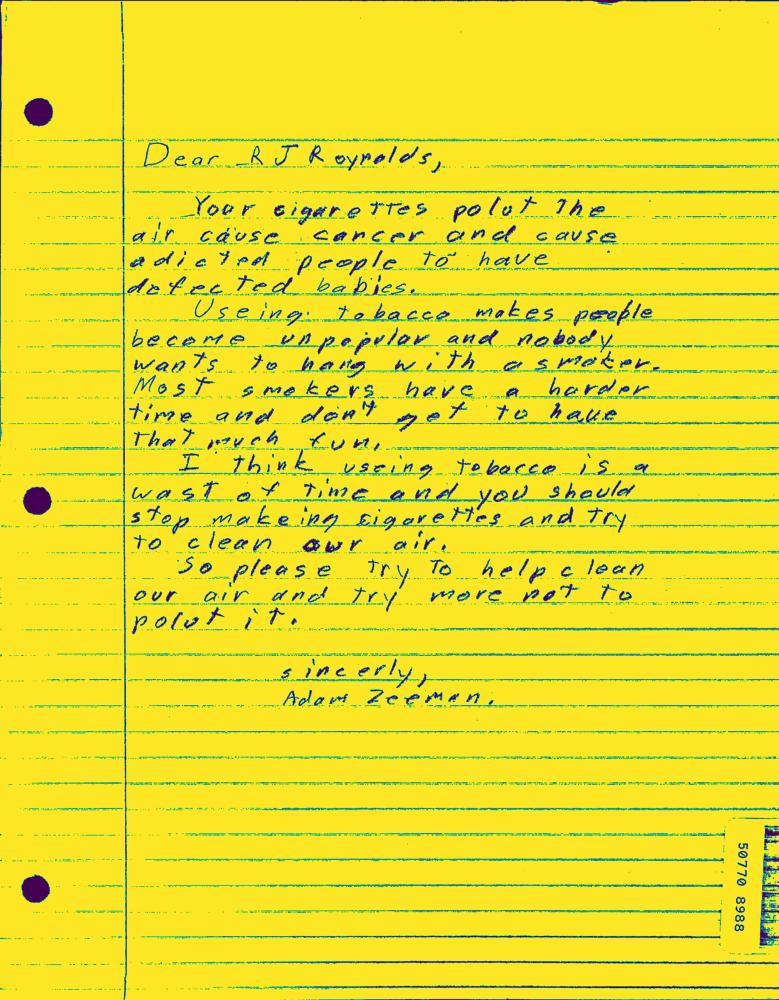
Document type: Hand-Written